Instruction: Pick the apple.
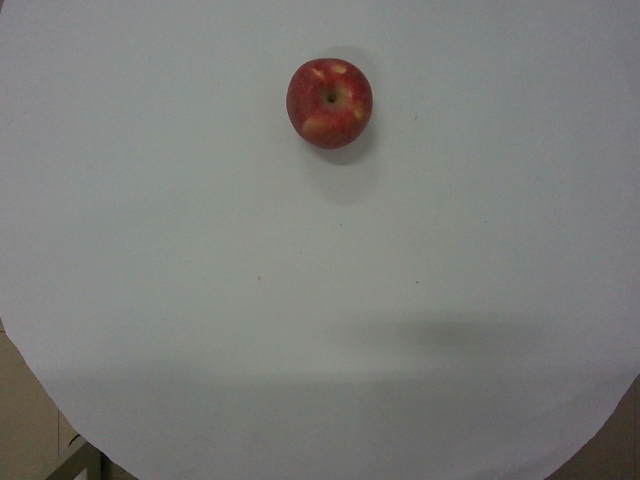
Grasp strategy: vertical